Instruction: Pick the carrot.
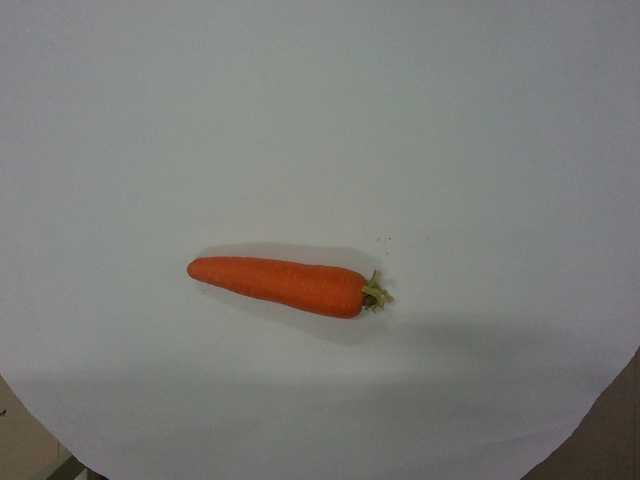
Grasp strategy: vertical